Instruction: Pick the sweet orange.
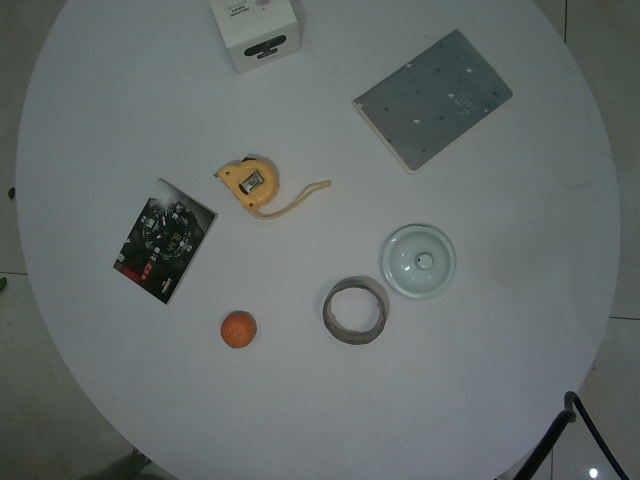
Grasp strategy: vertical